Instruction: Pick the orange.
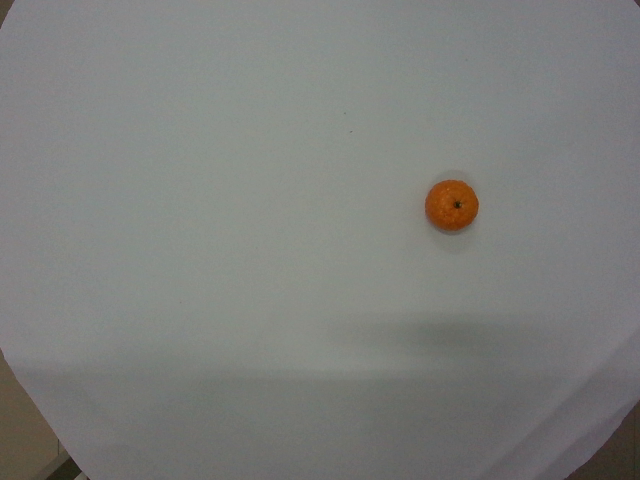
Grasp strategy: vertical